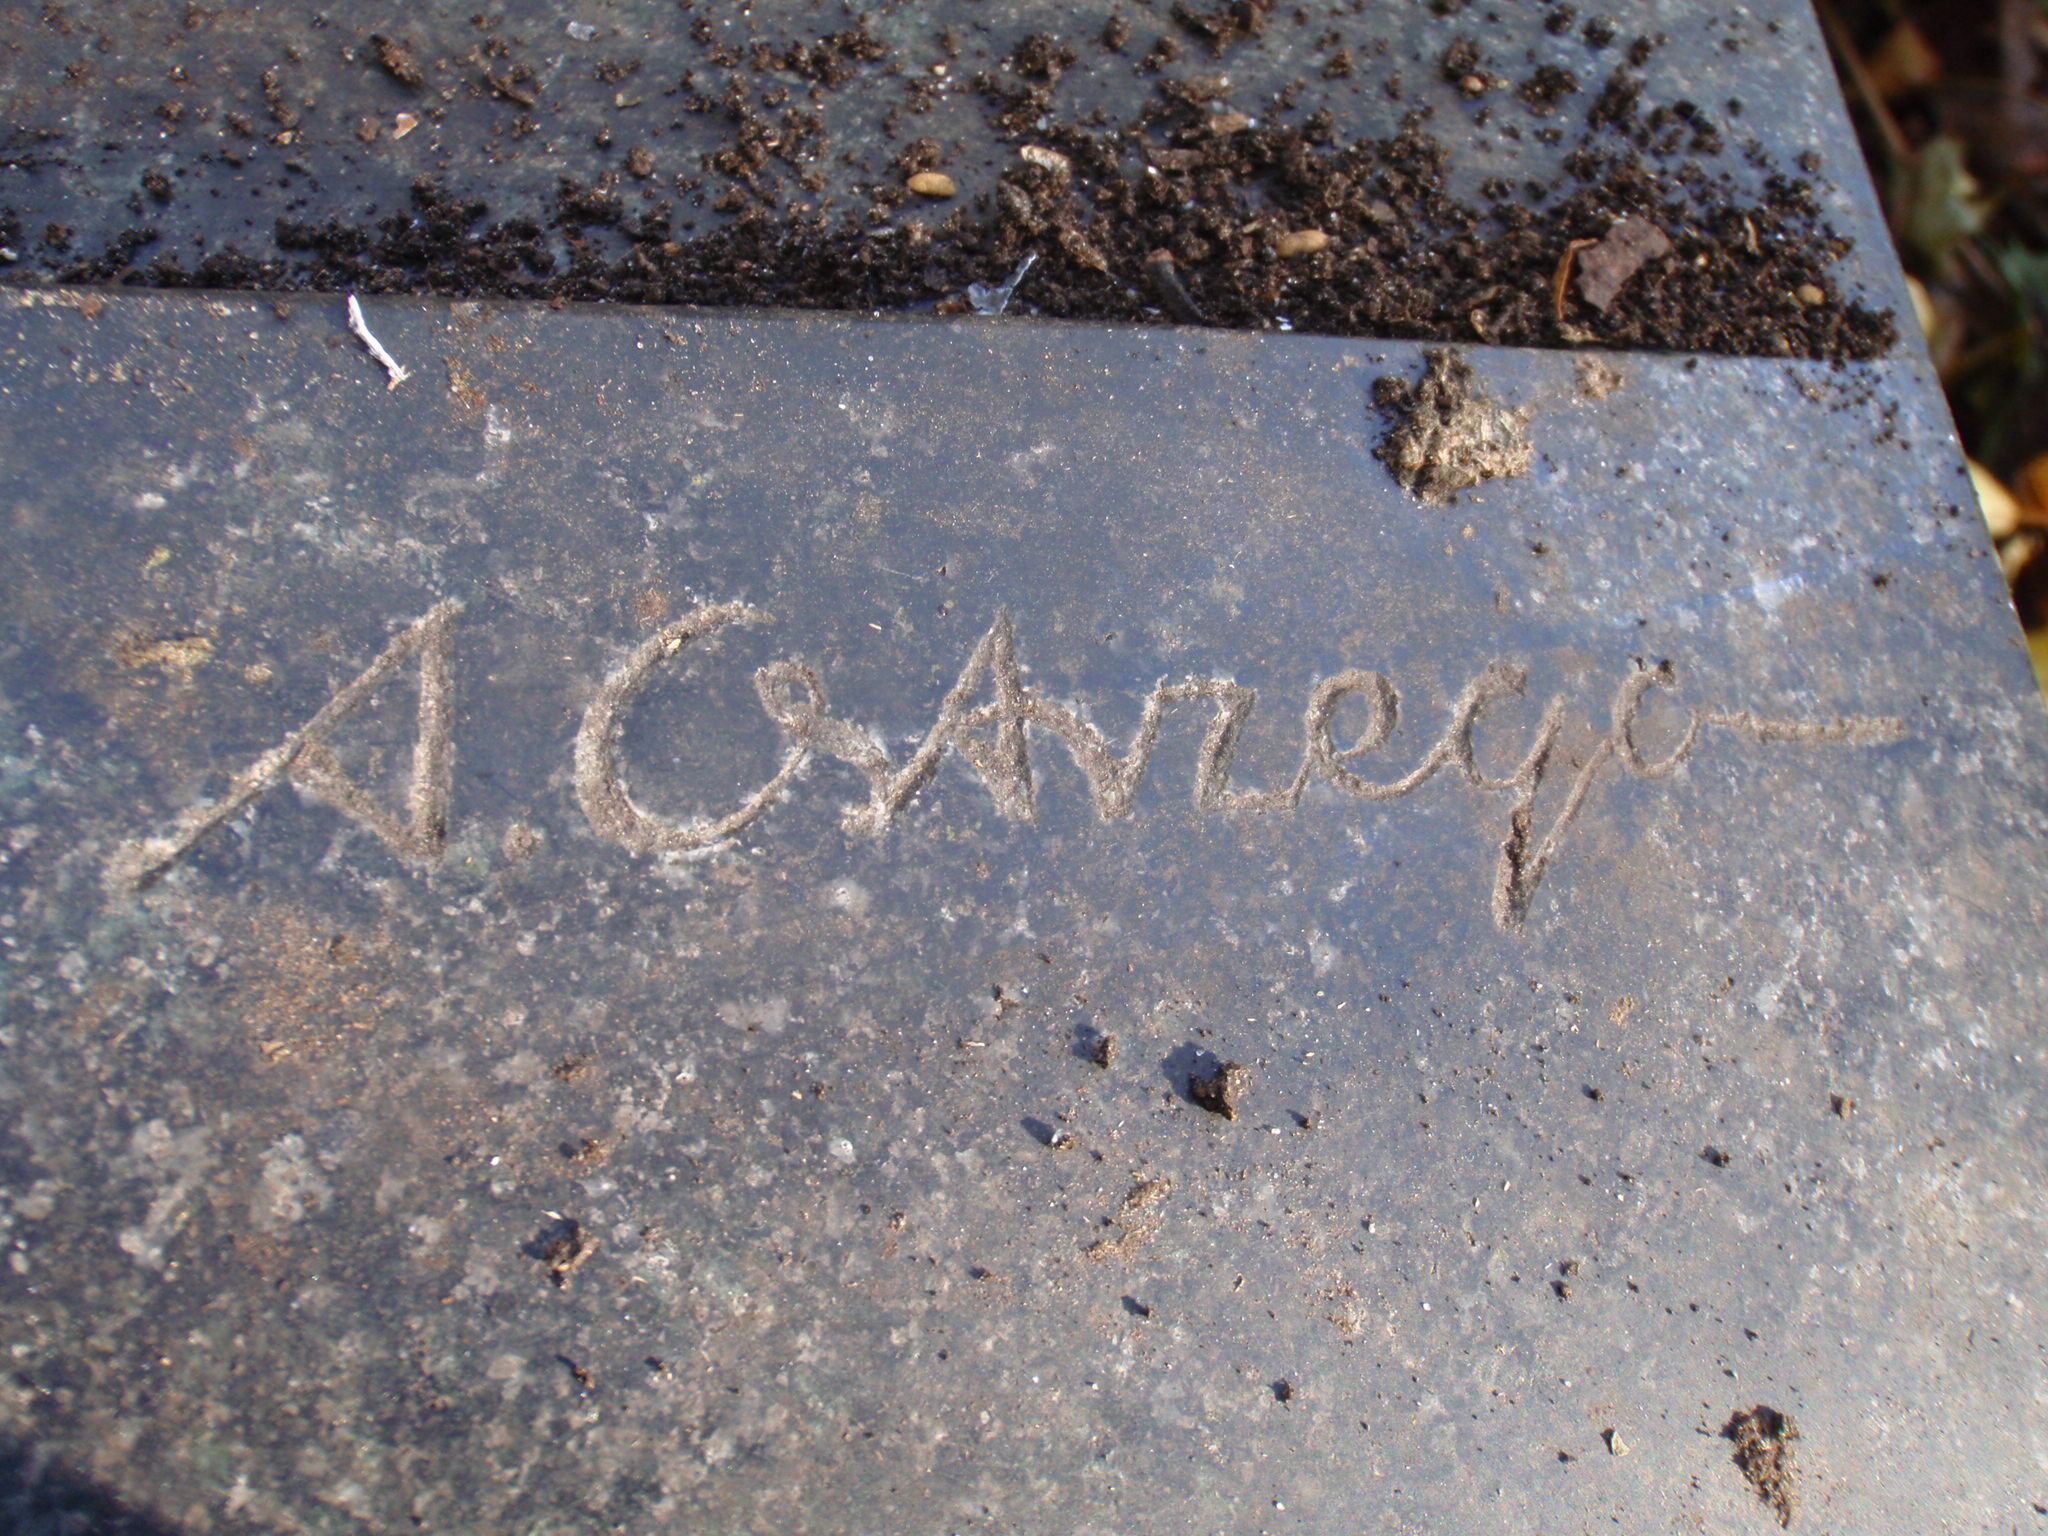
Signature of: abraham ostrzega